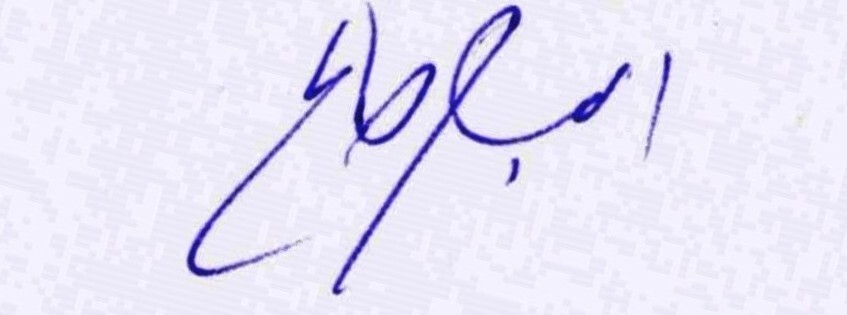
Signature of: abderrahmane hadj salah